Question: Explain the disease:
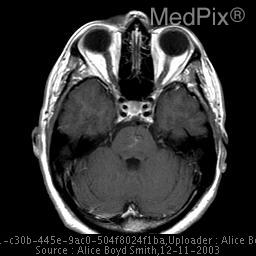
Answer: The disease is discussed as: Cavernous Angiomas make up approximately 10-15% of vascular malformations of the brain. They consist of large sinusoidal vascular spaces which lack normal endothelial tight juctions.  As a result, bleeding is frequent.  The majority of bleeds from these lesions, however, are subclinical with nearly 100% demonstrating hemosiderin staining of the adjacent parenchyma at diagnosis.  There is a 0.5-1% incidence of symptomatic hemmorhage/year.  The most common clinical presentation as a result of hemmorhage is the development of seizures or progressive neurologic deficits, with a seizure disorder being the presenting symptom in approximately 50% of patients with cavernous angiomas.  The degree to which a lesion is symptomatic is,like most CNS abnormalities, dependent on location. Brainstem lesions tend to present earlier with neurologic deficits.

Cavernous angiomas may occur anywhere within the CNS with roughly 3/4 occurring supratentorially, 1/4 within the posterior fossa and brainstem, and occasional lesions within the spinal cord.  While the occurrence may be sporadic, there is a strong familial association identified where close to 80% of members of affected families may demonstrate lesions.  In about 50% of patients the lesions will be multiple.  Whenever more than one cavernous malformation is identified in the CNS, there is probably an autosomal dominant inheritence.  This should prompt an evaluation of all first-degree relatives.

Imaging findings are related to the degree of prior hemmorhage of the lesions.  On CT, these lesions may be heavily calcified.  MR often demonstrates blood products of various ages centrally and a rim of hemosiderin peripherally.  Gradient-echo images may be helpful in identification of small lesions secondary to the gradient suseptibility or characteristic "blooming" artifact produced by hemosiderin.  Following contrast administration, on either CT or MR, variable enhancement may occur.